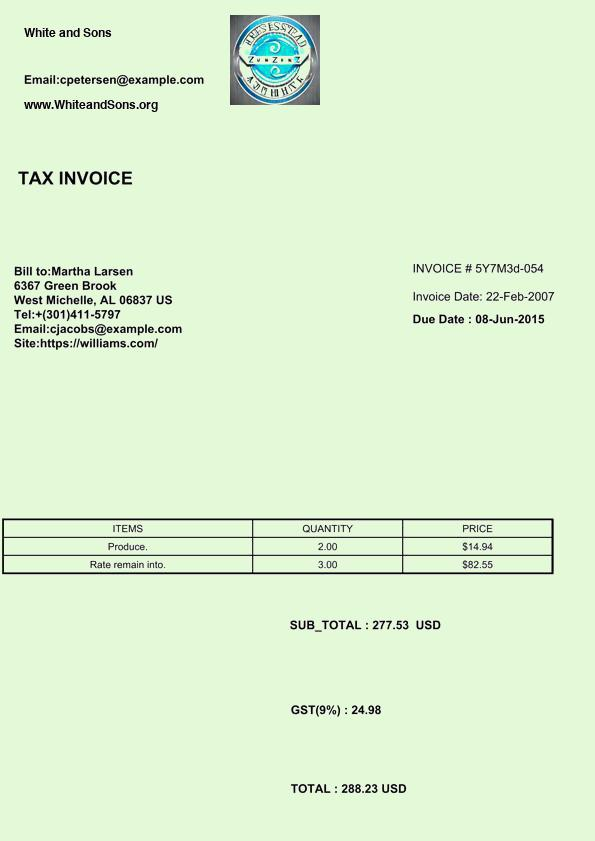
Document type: Invoice